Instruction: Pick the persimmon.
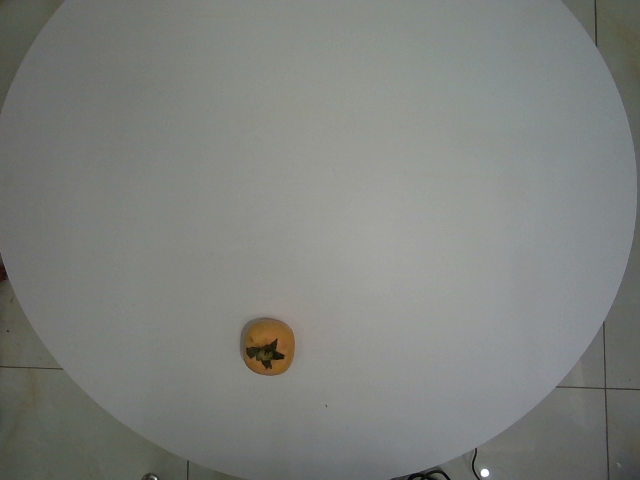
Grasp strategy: vertical